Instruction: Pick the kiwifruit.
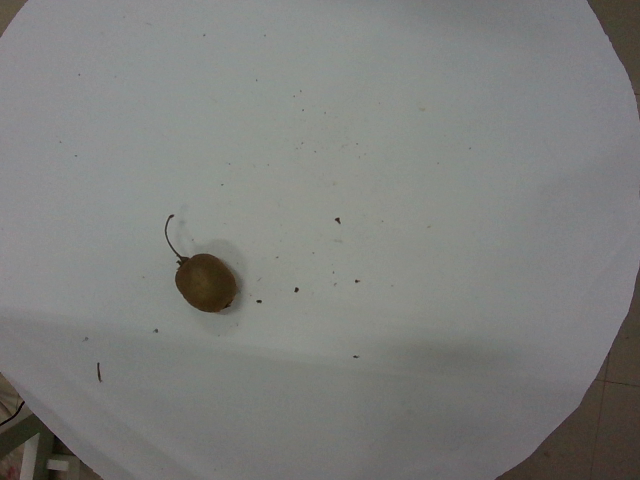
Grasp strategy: vertical